Question: What is the appraised value of the property as recorded in the document?
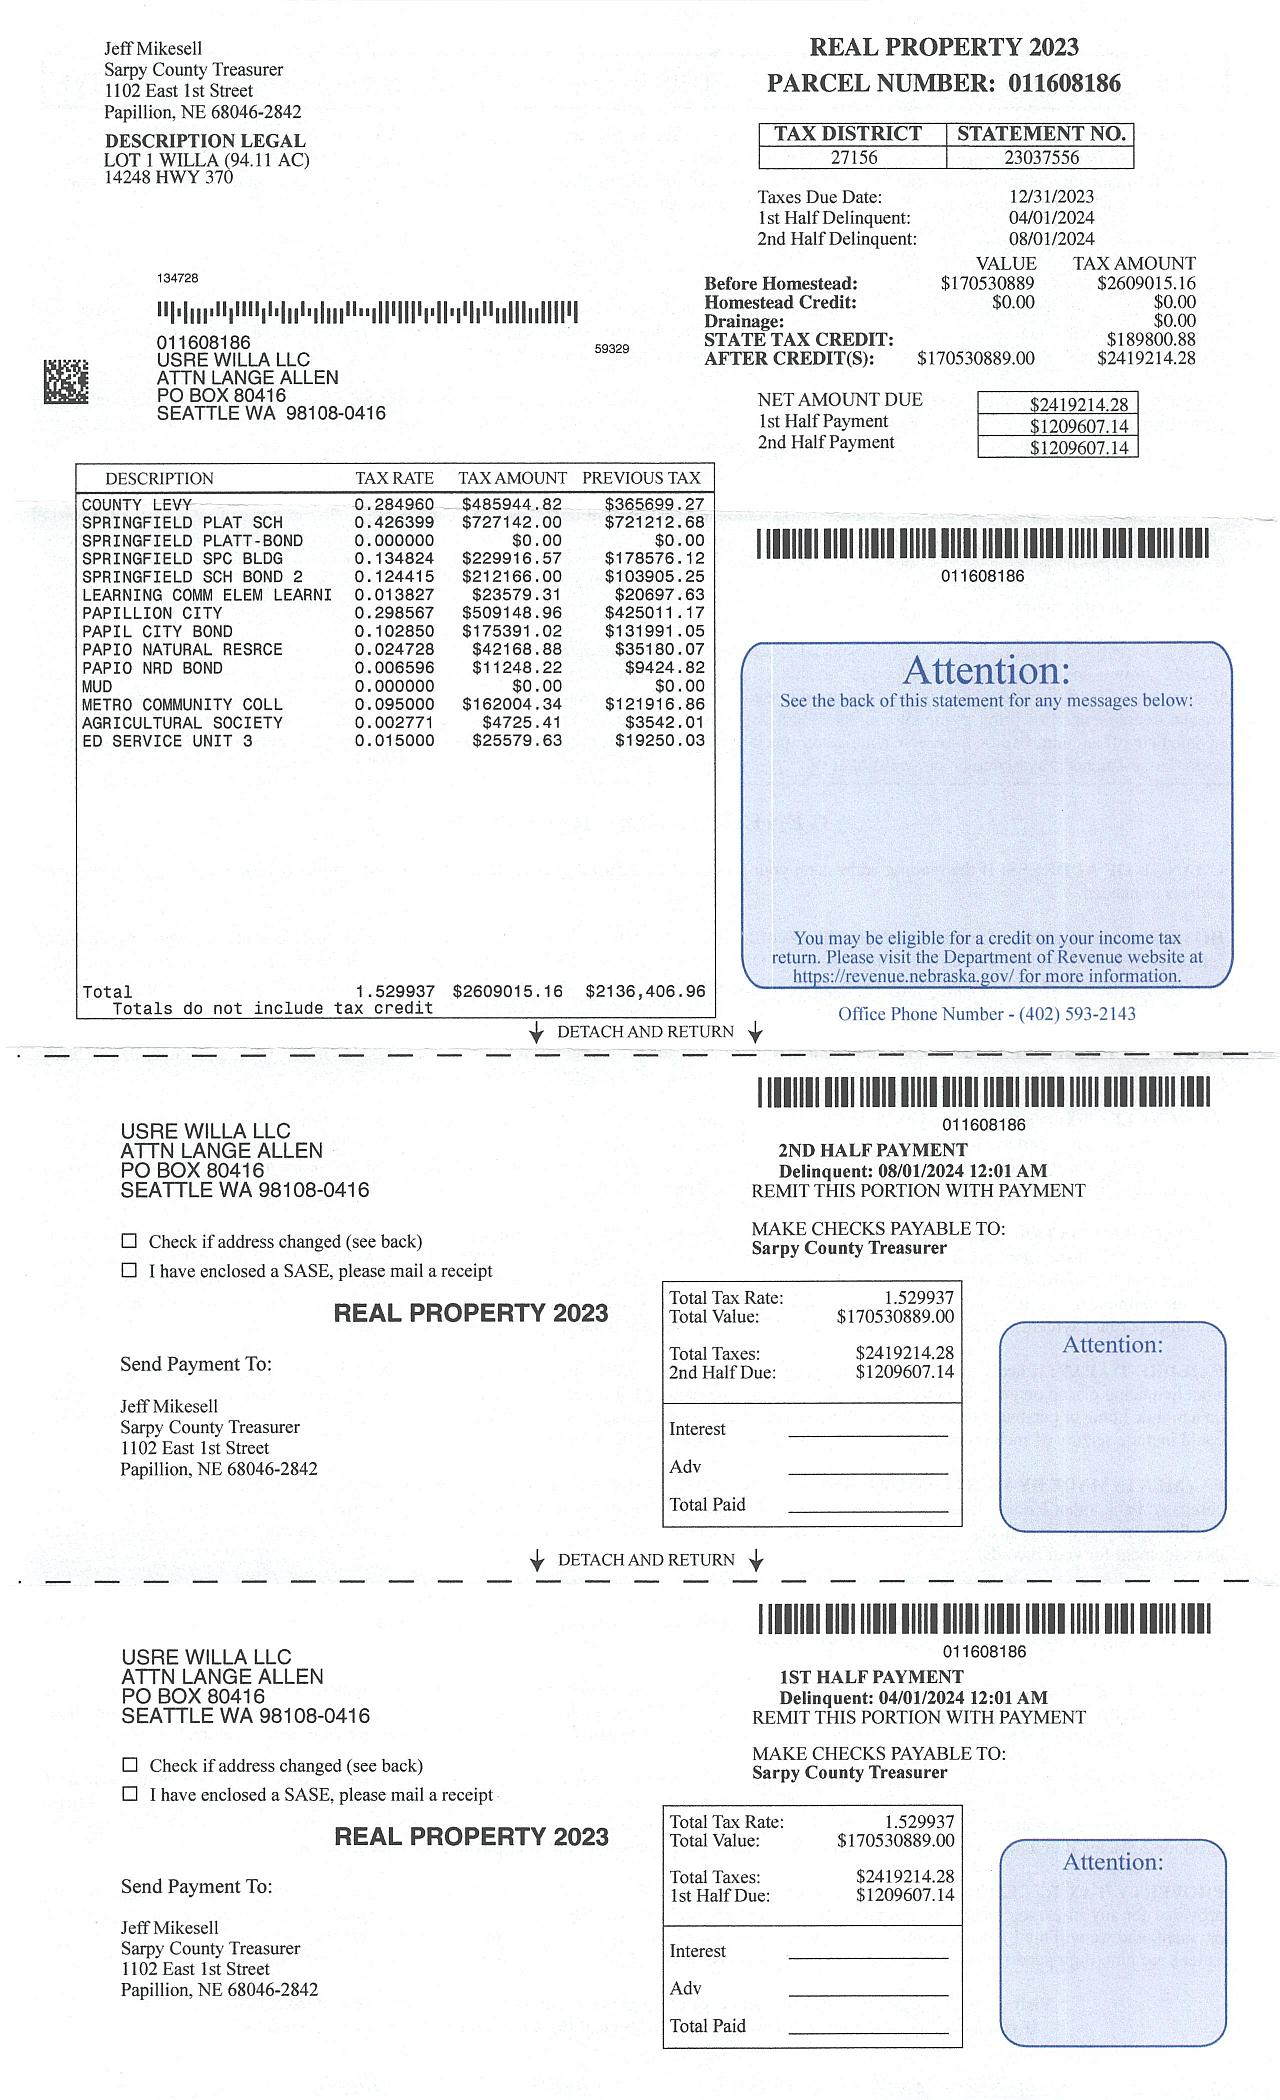
Answer: "$1,705,308,890.00 "